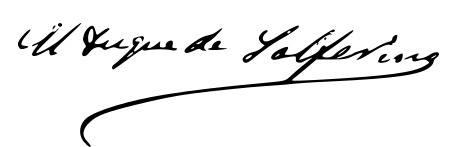
Signature of: manuel maria de llança i pignatelli